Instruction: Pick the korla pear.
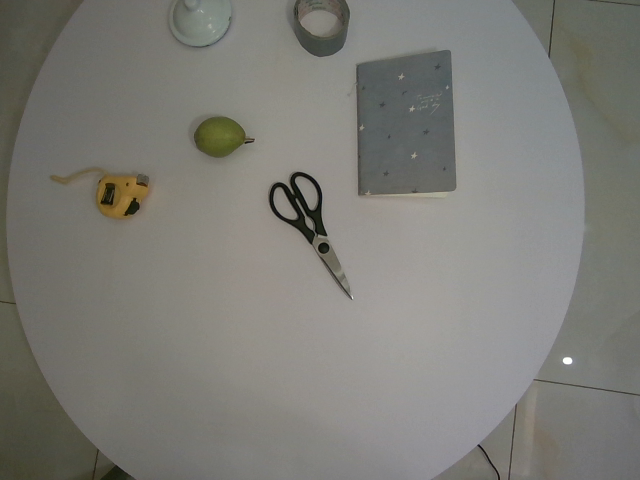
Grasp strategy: vertical